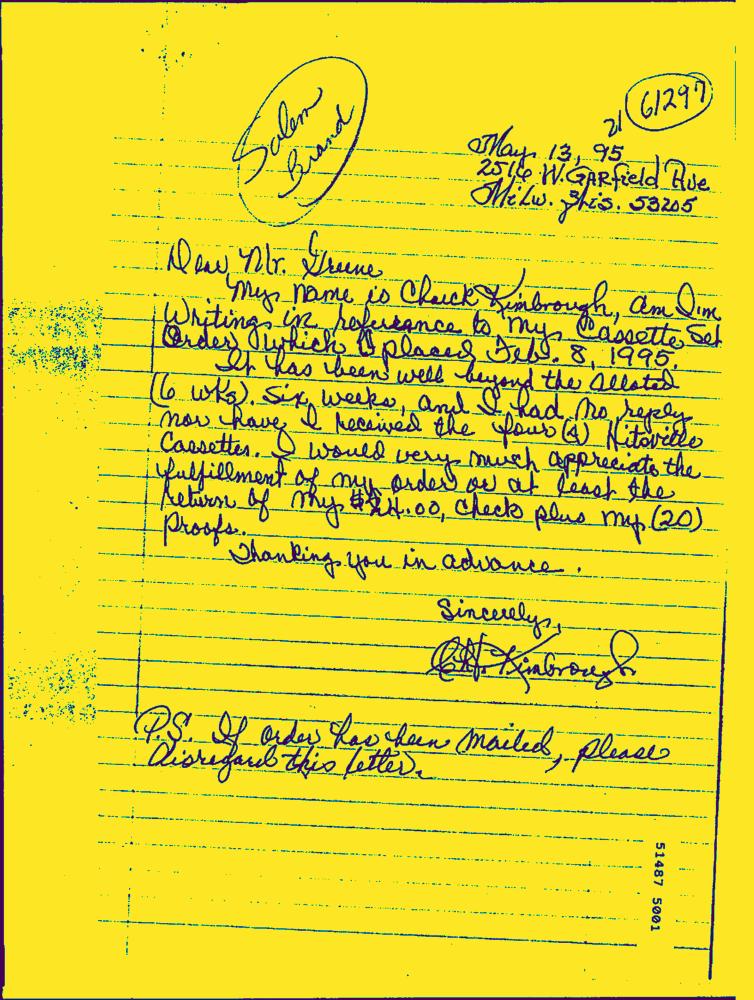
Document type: Hand-Written